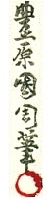
Signature of: toyohara kunichika